Question: What is the earliest payment due date mentioned in the document?
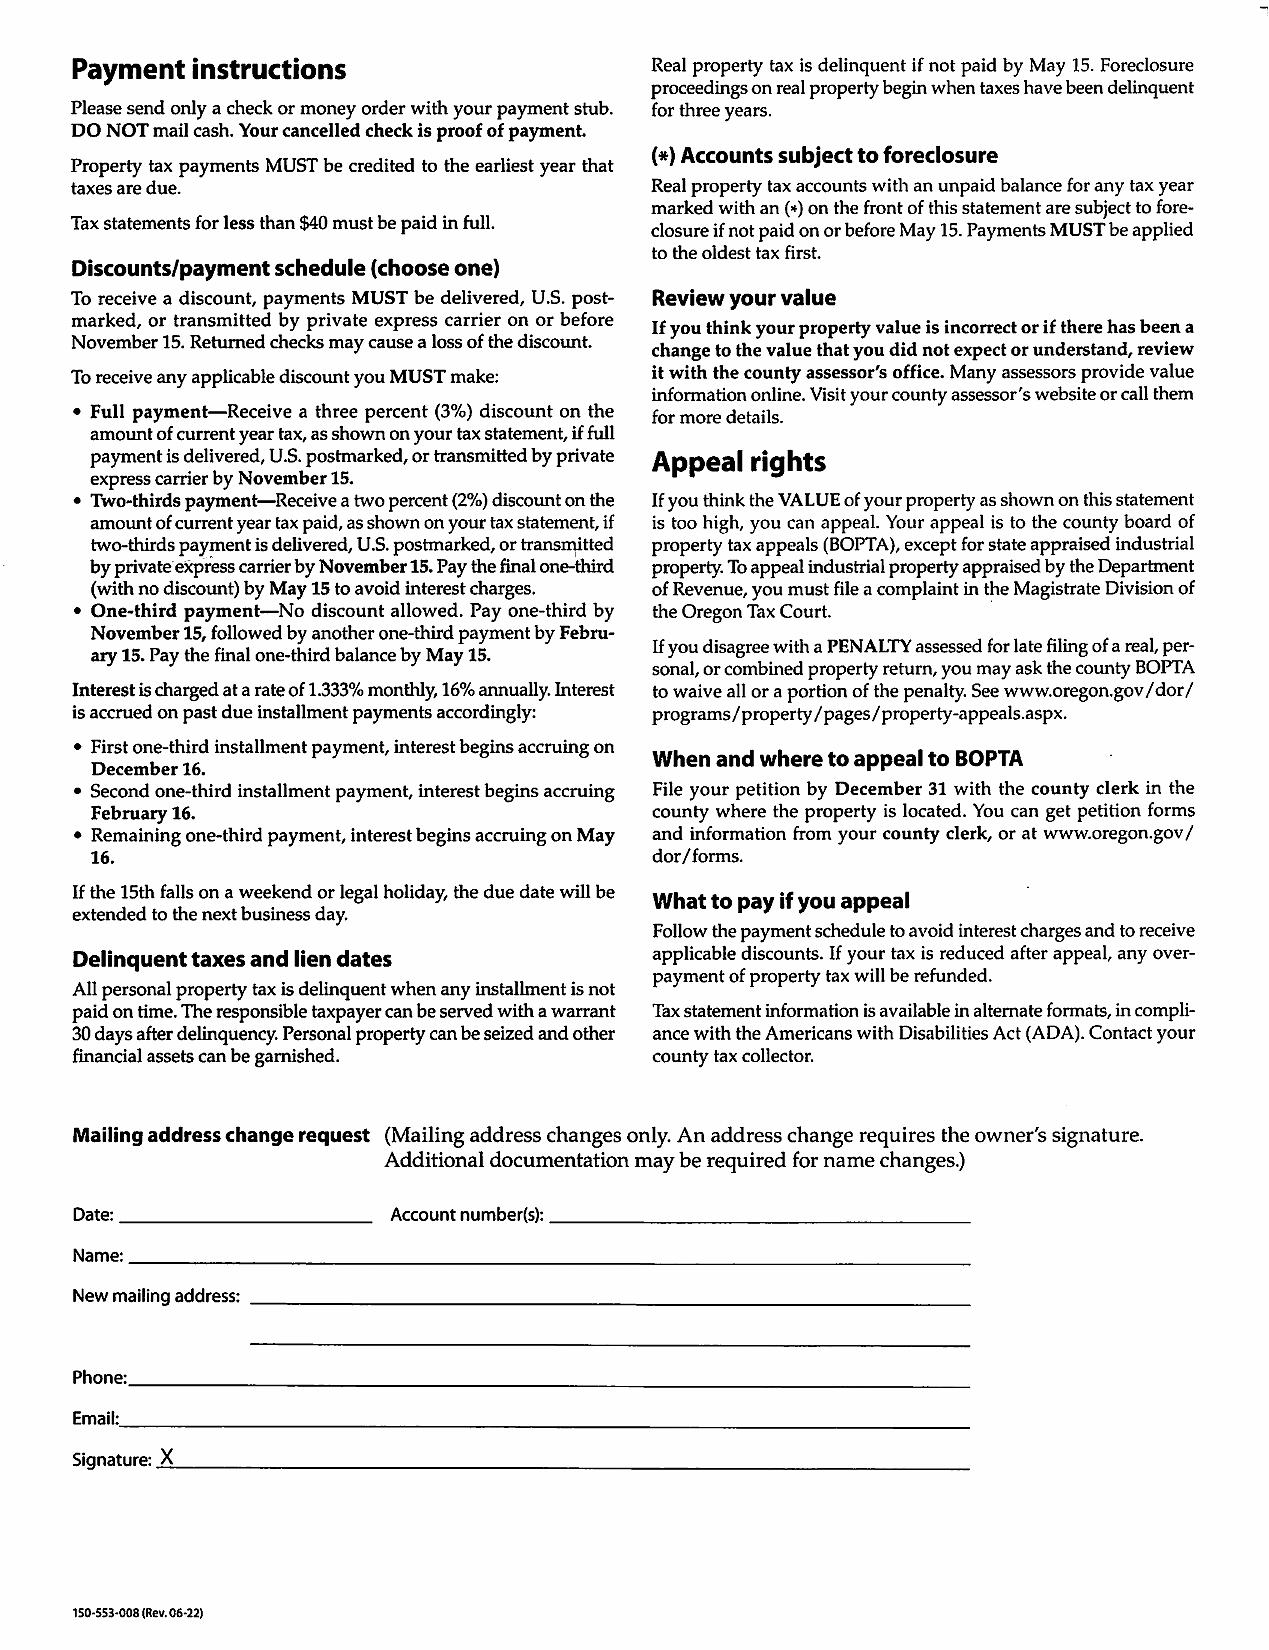
Answer: "15-May"